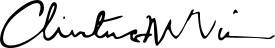
Signature of: christine mcvie